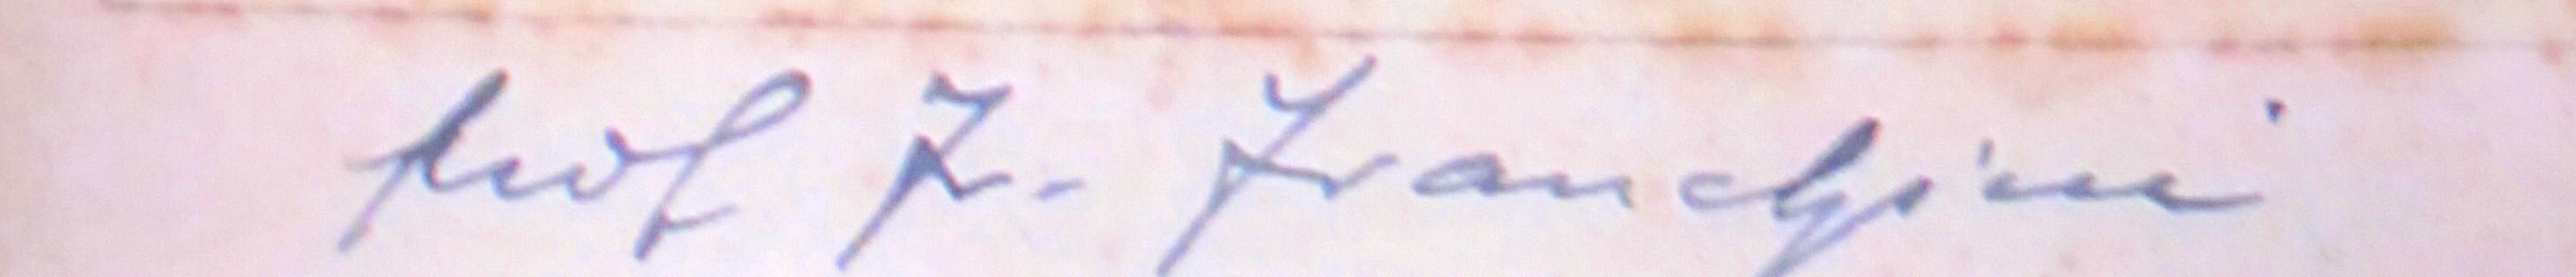
Signature of: francesco franchini